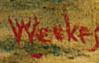
Signature of: herbert william weekes